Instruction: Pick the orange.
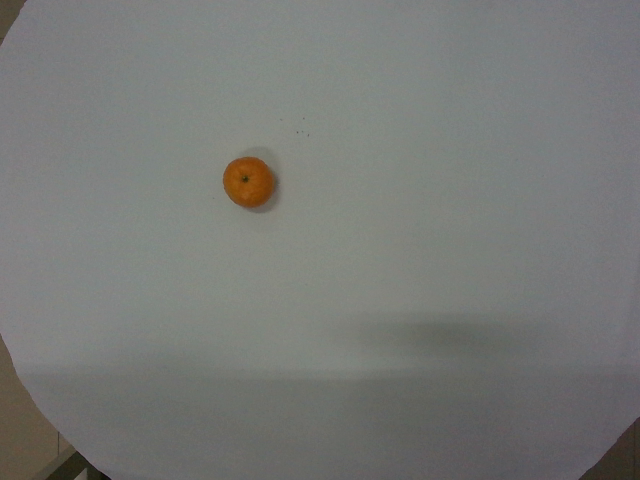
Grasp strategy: vertical